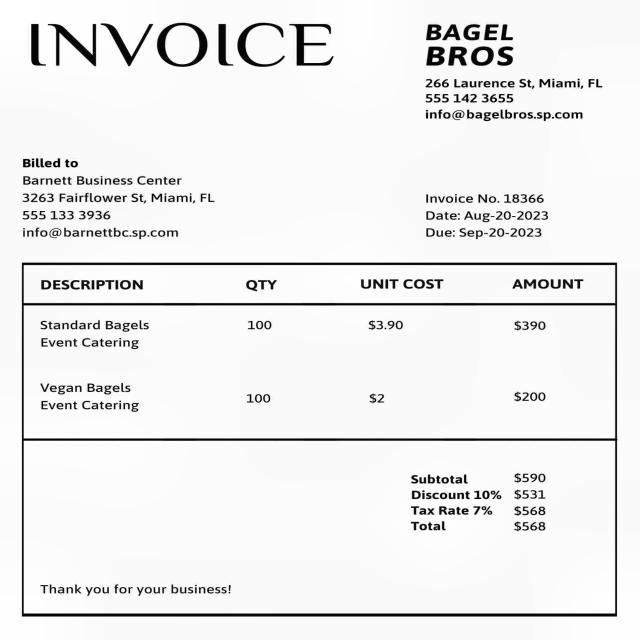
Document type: Invoice